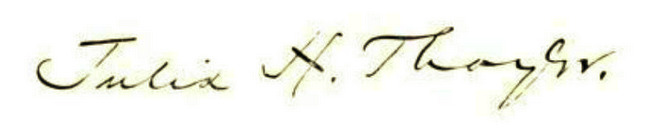
Signature of: julia h thayer